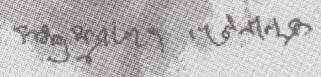
Signature of: basanta kumari patnaik